Question: How is the property described in the document?
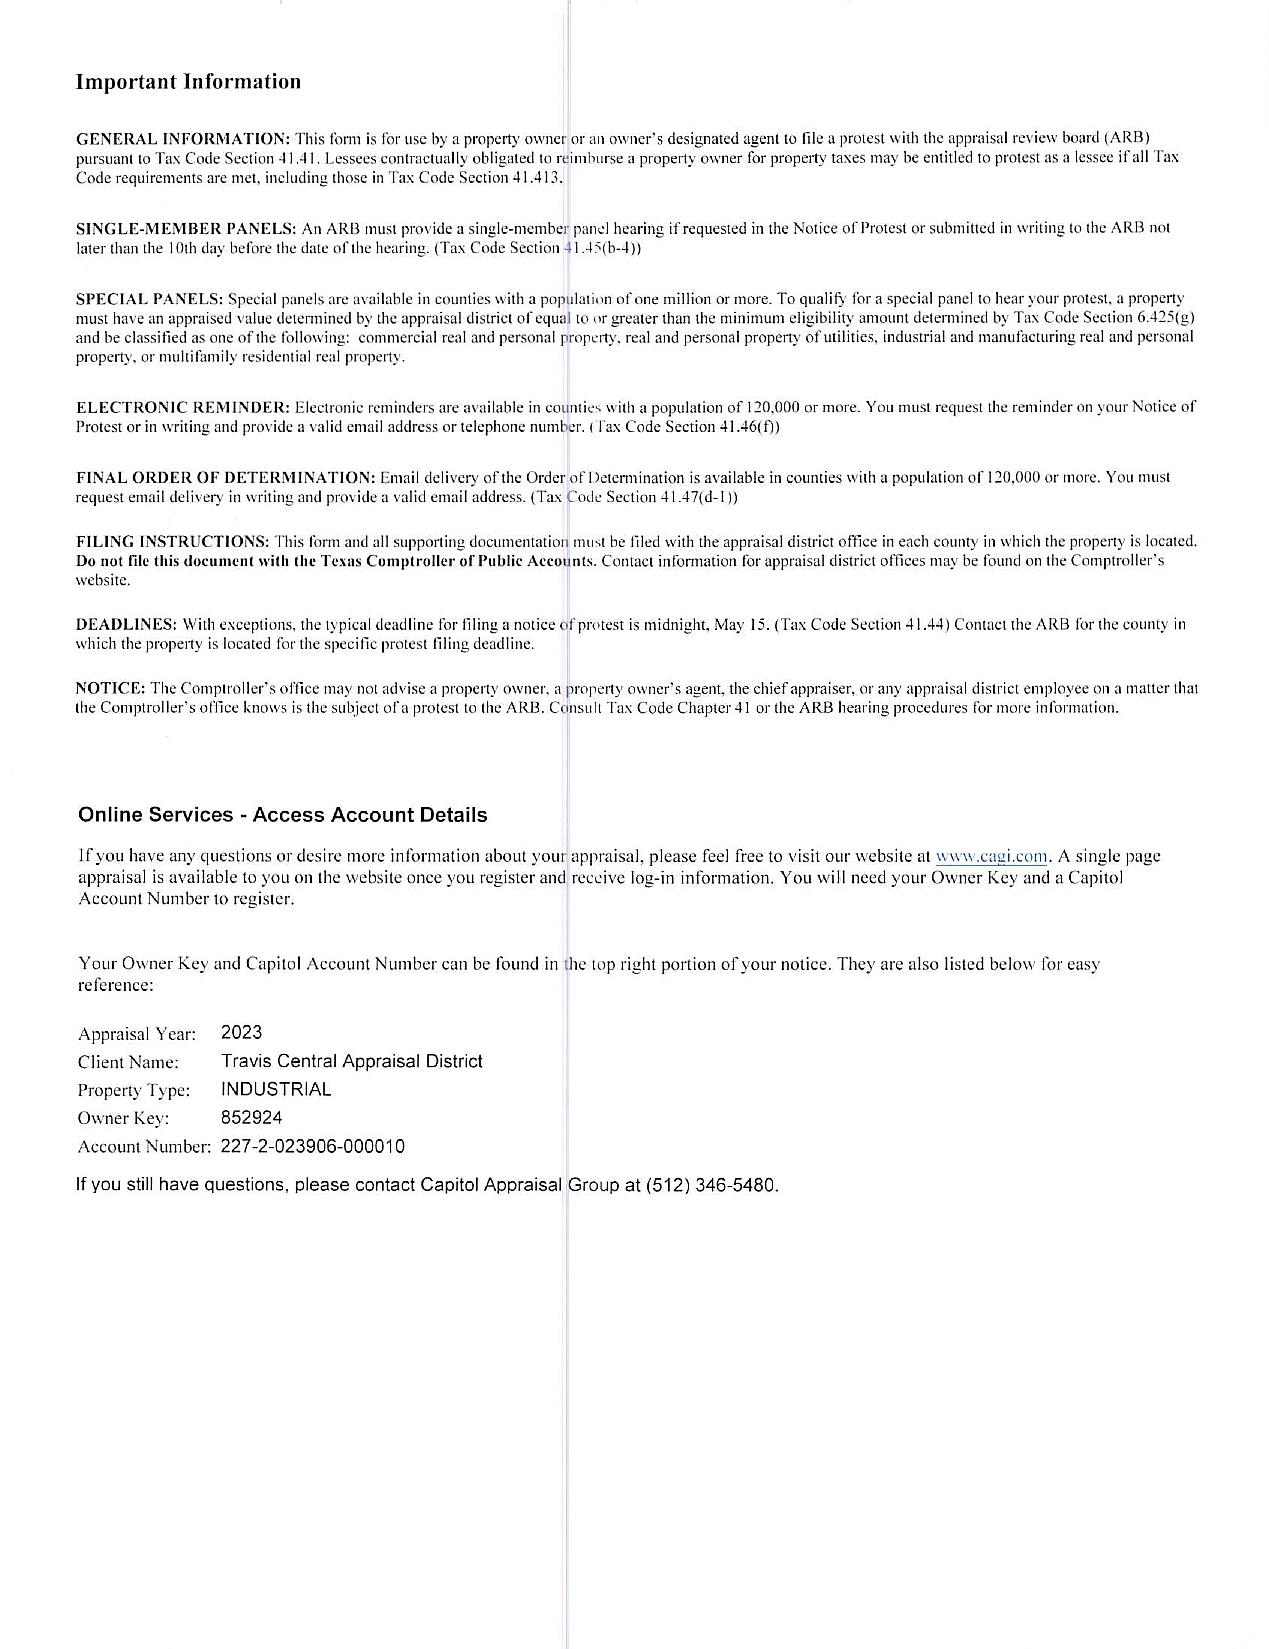
Answer: "INDUSTRIAL"